Question: Describe the condition in detail:
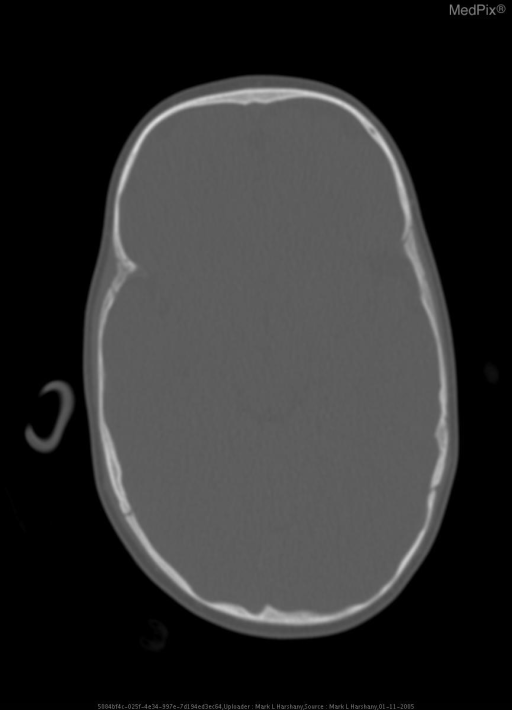
Answer: The disease is discussed as: Scaphocephaly, also known as boat or hull shaped skull, is the most common form of craniosynostosis, accounting for approximately 50 percent of cases. Scaphocephaly results from sagittal suture synostosis. The cranium has reduced width and compensatory elongation in the anteroposterior or sagittal axis.

The major complications associated with craniosynostosis are inhibition of brain growth and increased intracranial pressure. Brain growth is inhibited by prolonged uncorrected restriction of cranial growth. Compression of underlying brain is more likely when multiple sutures are affected.

The mechanism of synostosis is unknown.  One mechanism proposes an intrinsic abnormality in the cranial base that causes early fusion. This theory is supported by laboratory studies of osteoblasts from craniosynostotic sutures.  Craniosynostosis also has been associated with endocrine abnormalities, such as hyperthyroidism, and use of warfarin during pregnancy.

The diagnosis of craniofacial deformities is based primarily upon physical examination. Historically, pattern recognition has been the basis for clinical diagnosis. Radiographic studies including plain radiographs and CT may be used to help confirm or exclude the diagnosis of craniosynostosis.

Scaphocephaly is treated by a strip craniectomy performed at three or four months of age. A limitation of this technique is that reossification and growth arrest can occur prior to completion of remodeling. In children six months to one year of age, a Pi or T craniectomy can be utilized to improve the cephalic contour. If the deformity is severe, barrel-stave osteotomies with rearrangement of cranial segments is required to achieve the desired contour.